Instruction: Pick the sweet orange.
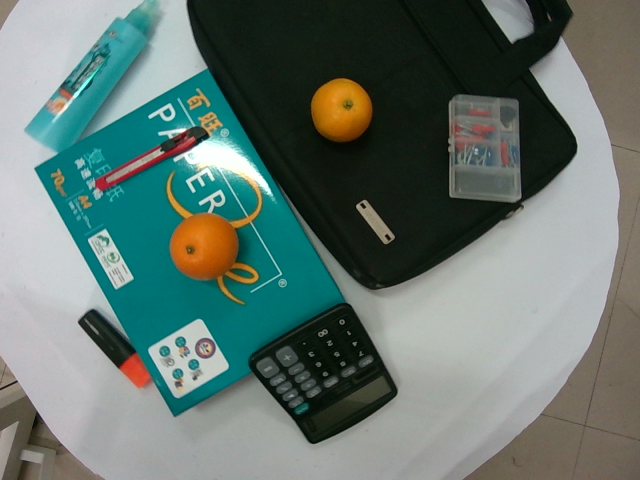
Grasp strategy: vertical